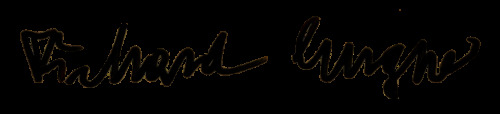
Signature of: richard lugner